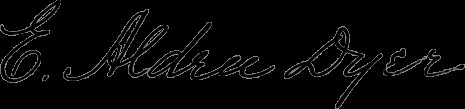
Signature of: ebenezer alden dyer